Question: What is the address or location of the property listed in the document?
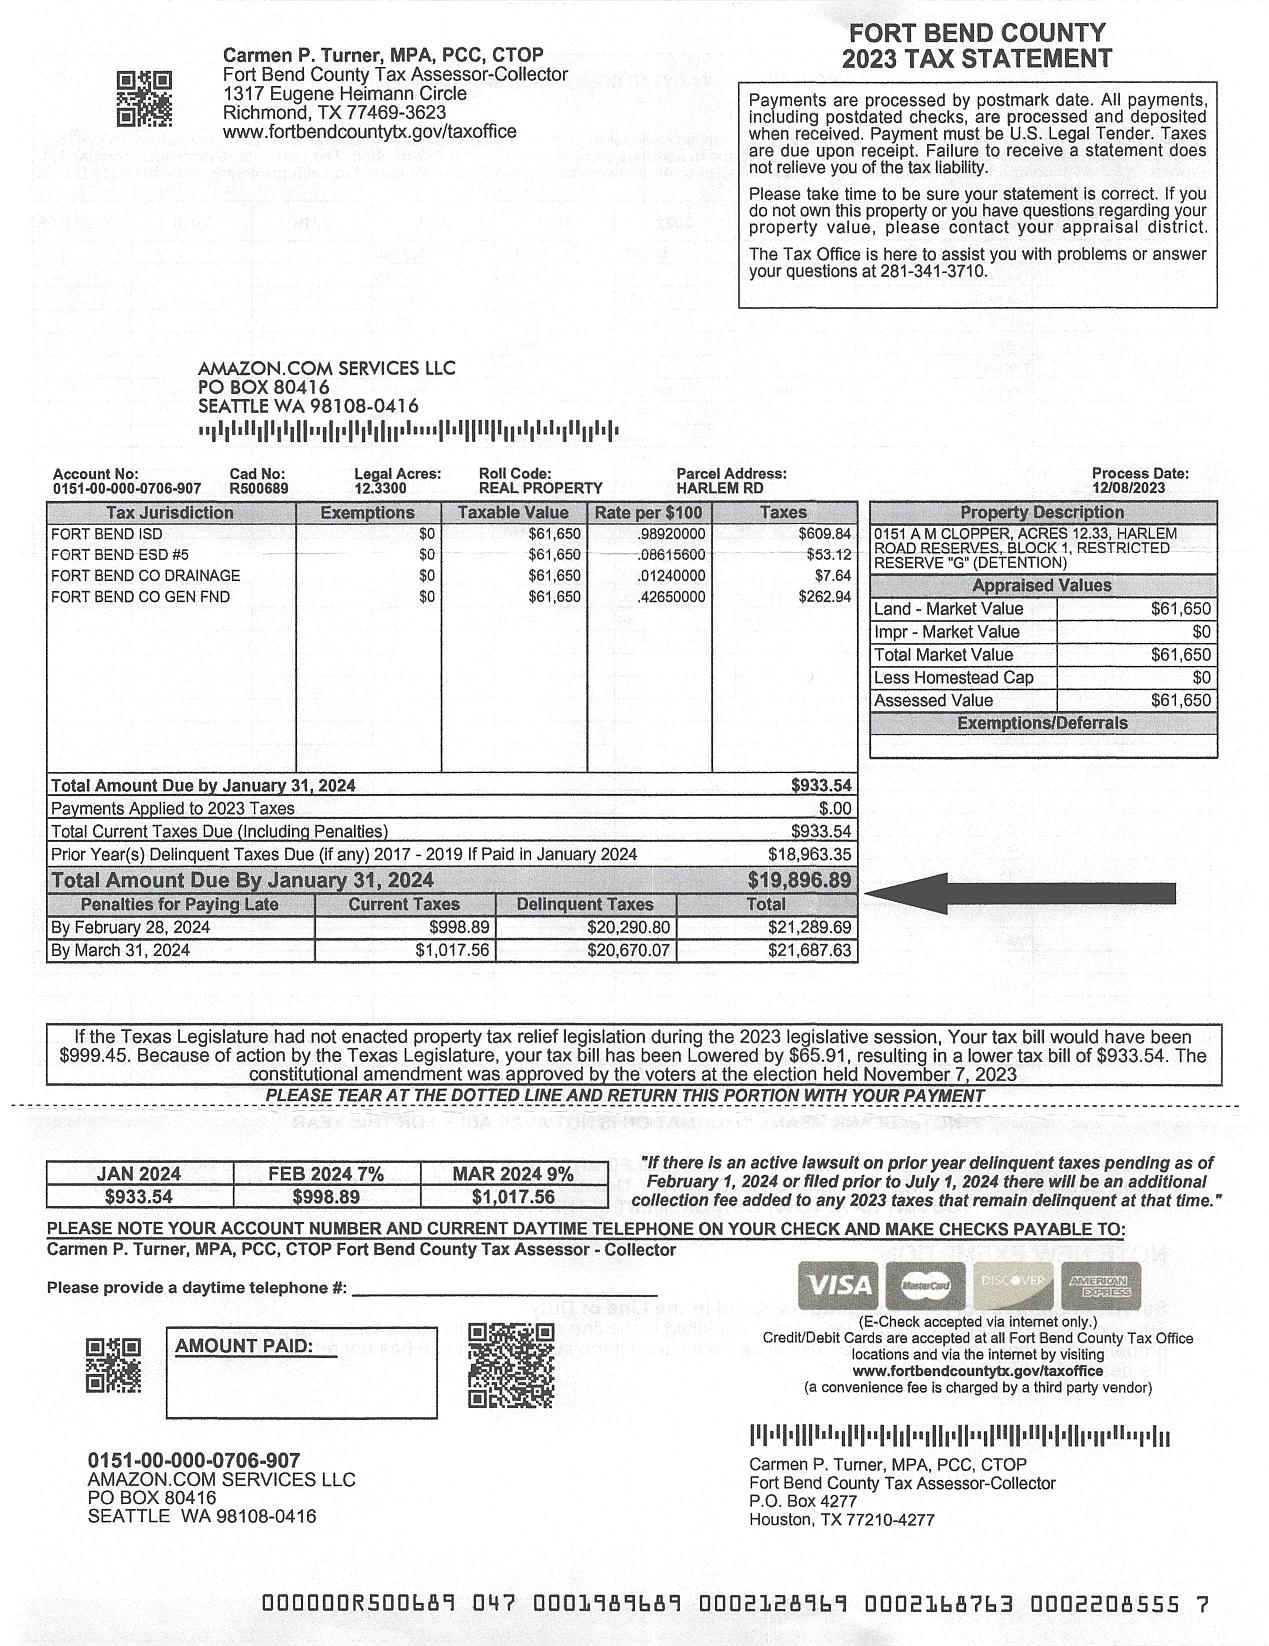
Answer: "HARLEM RD"